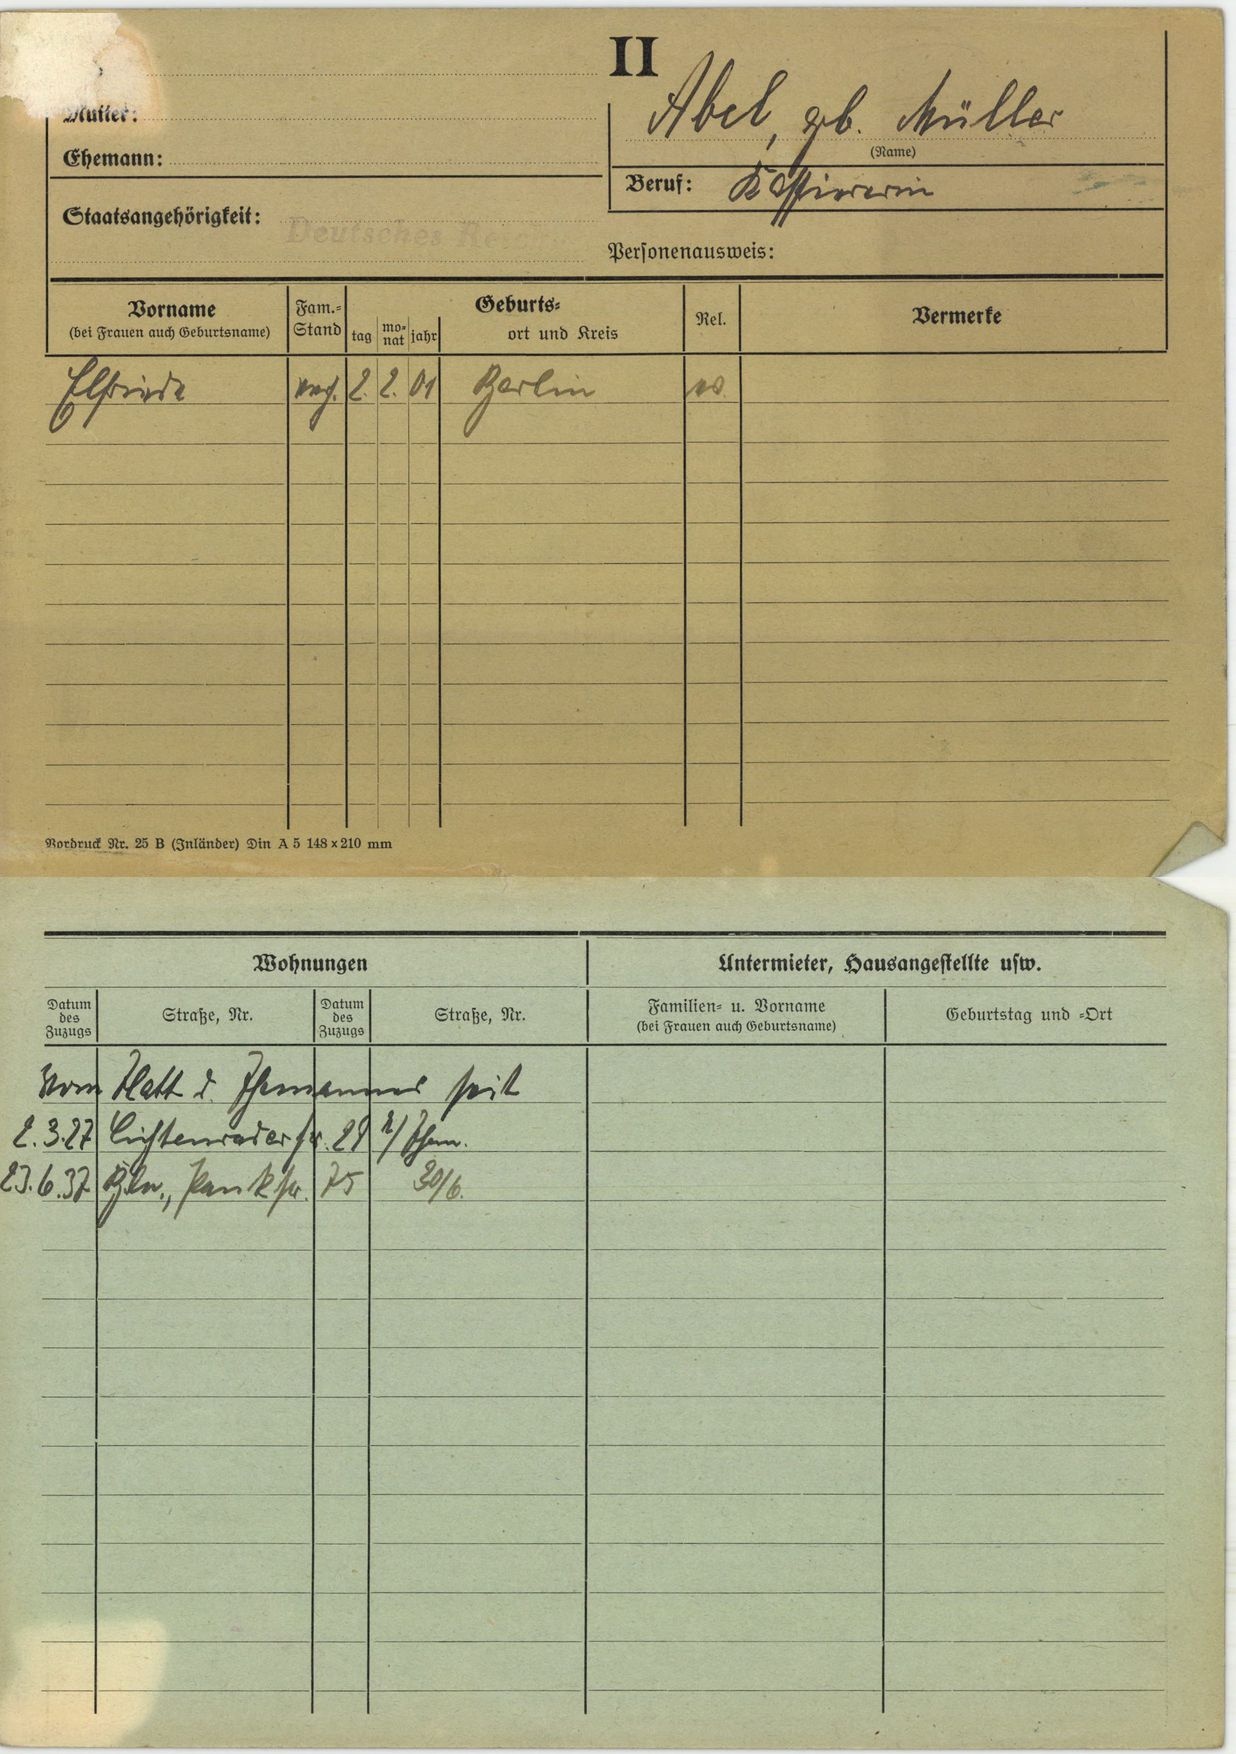
Abel, geb. Müller